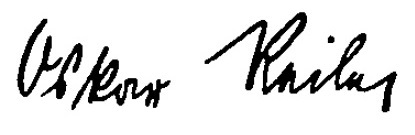
Signature of: oscar reile